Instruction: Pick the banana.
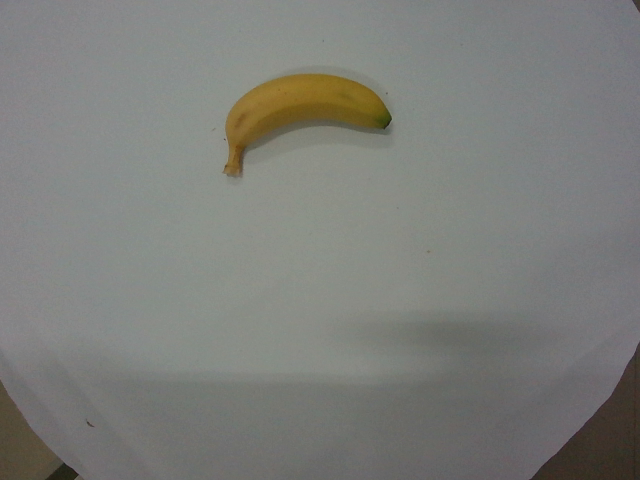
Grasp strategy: vertical